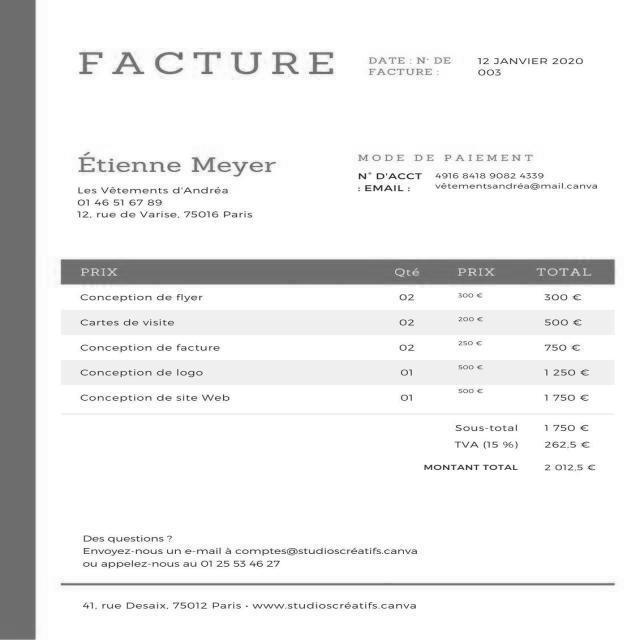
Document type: Invoice